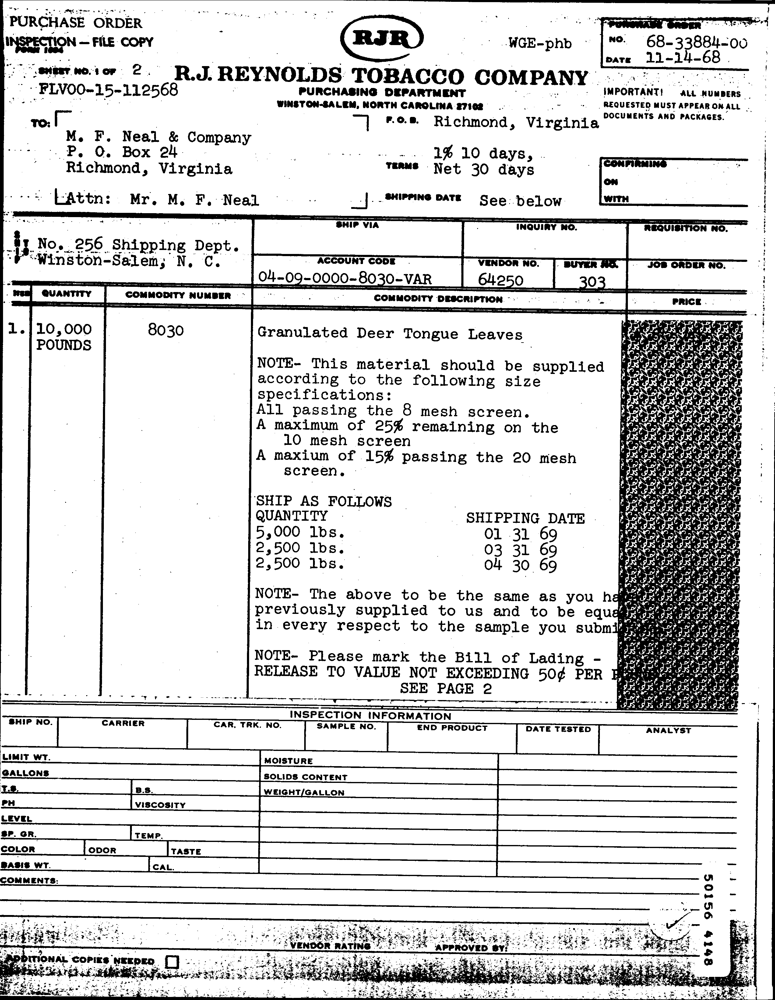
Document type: Invoice